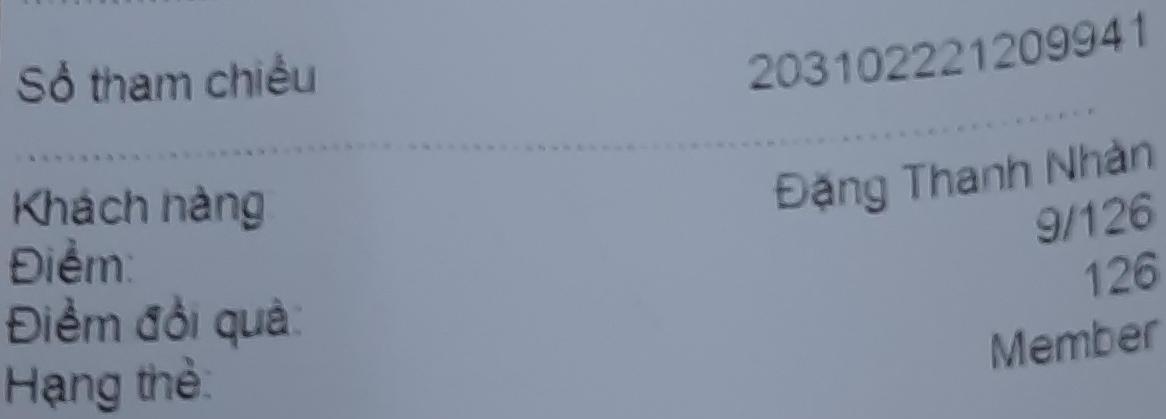
Số tham chiếu 203102221209941
Khách hàng Đặng Thanh Nhàn
Điểm: 9/126
Điểm đổi quà: 126
Hạng thẻ: Member